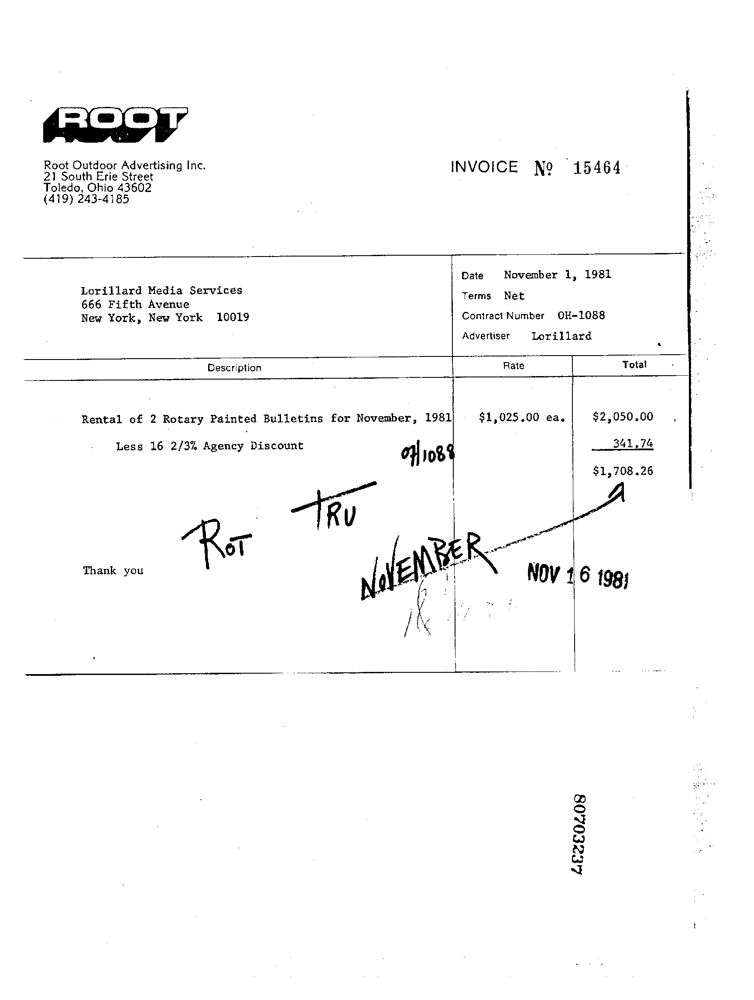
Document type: Invoice